Question: In what way does the history help explain the case?
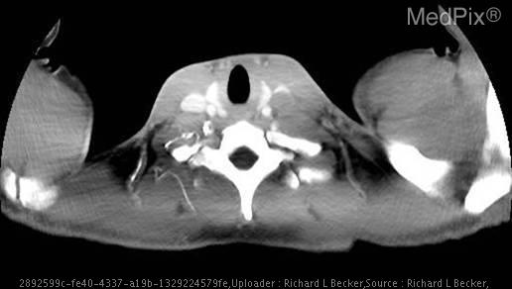
Answer: The patient's history of 20 y.o. man with trauma to the groin 4 days ago, presents with increasing pain and swelling of his left testicle for two days. is key in understanding the case.